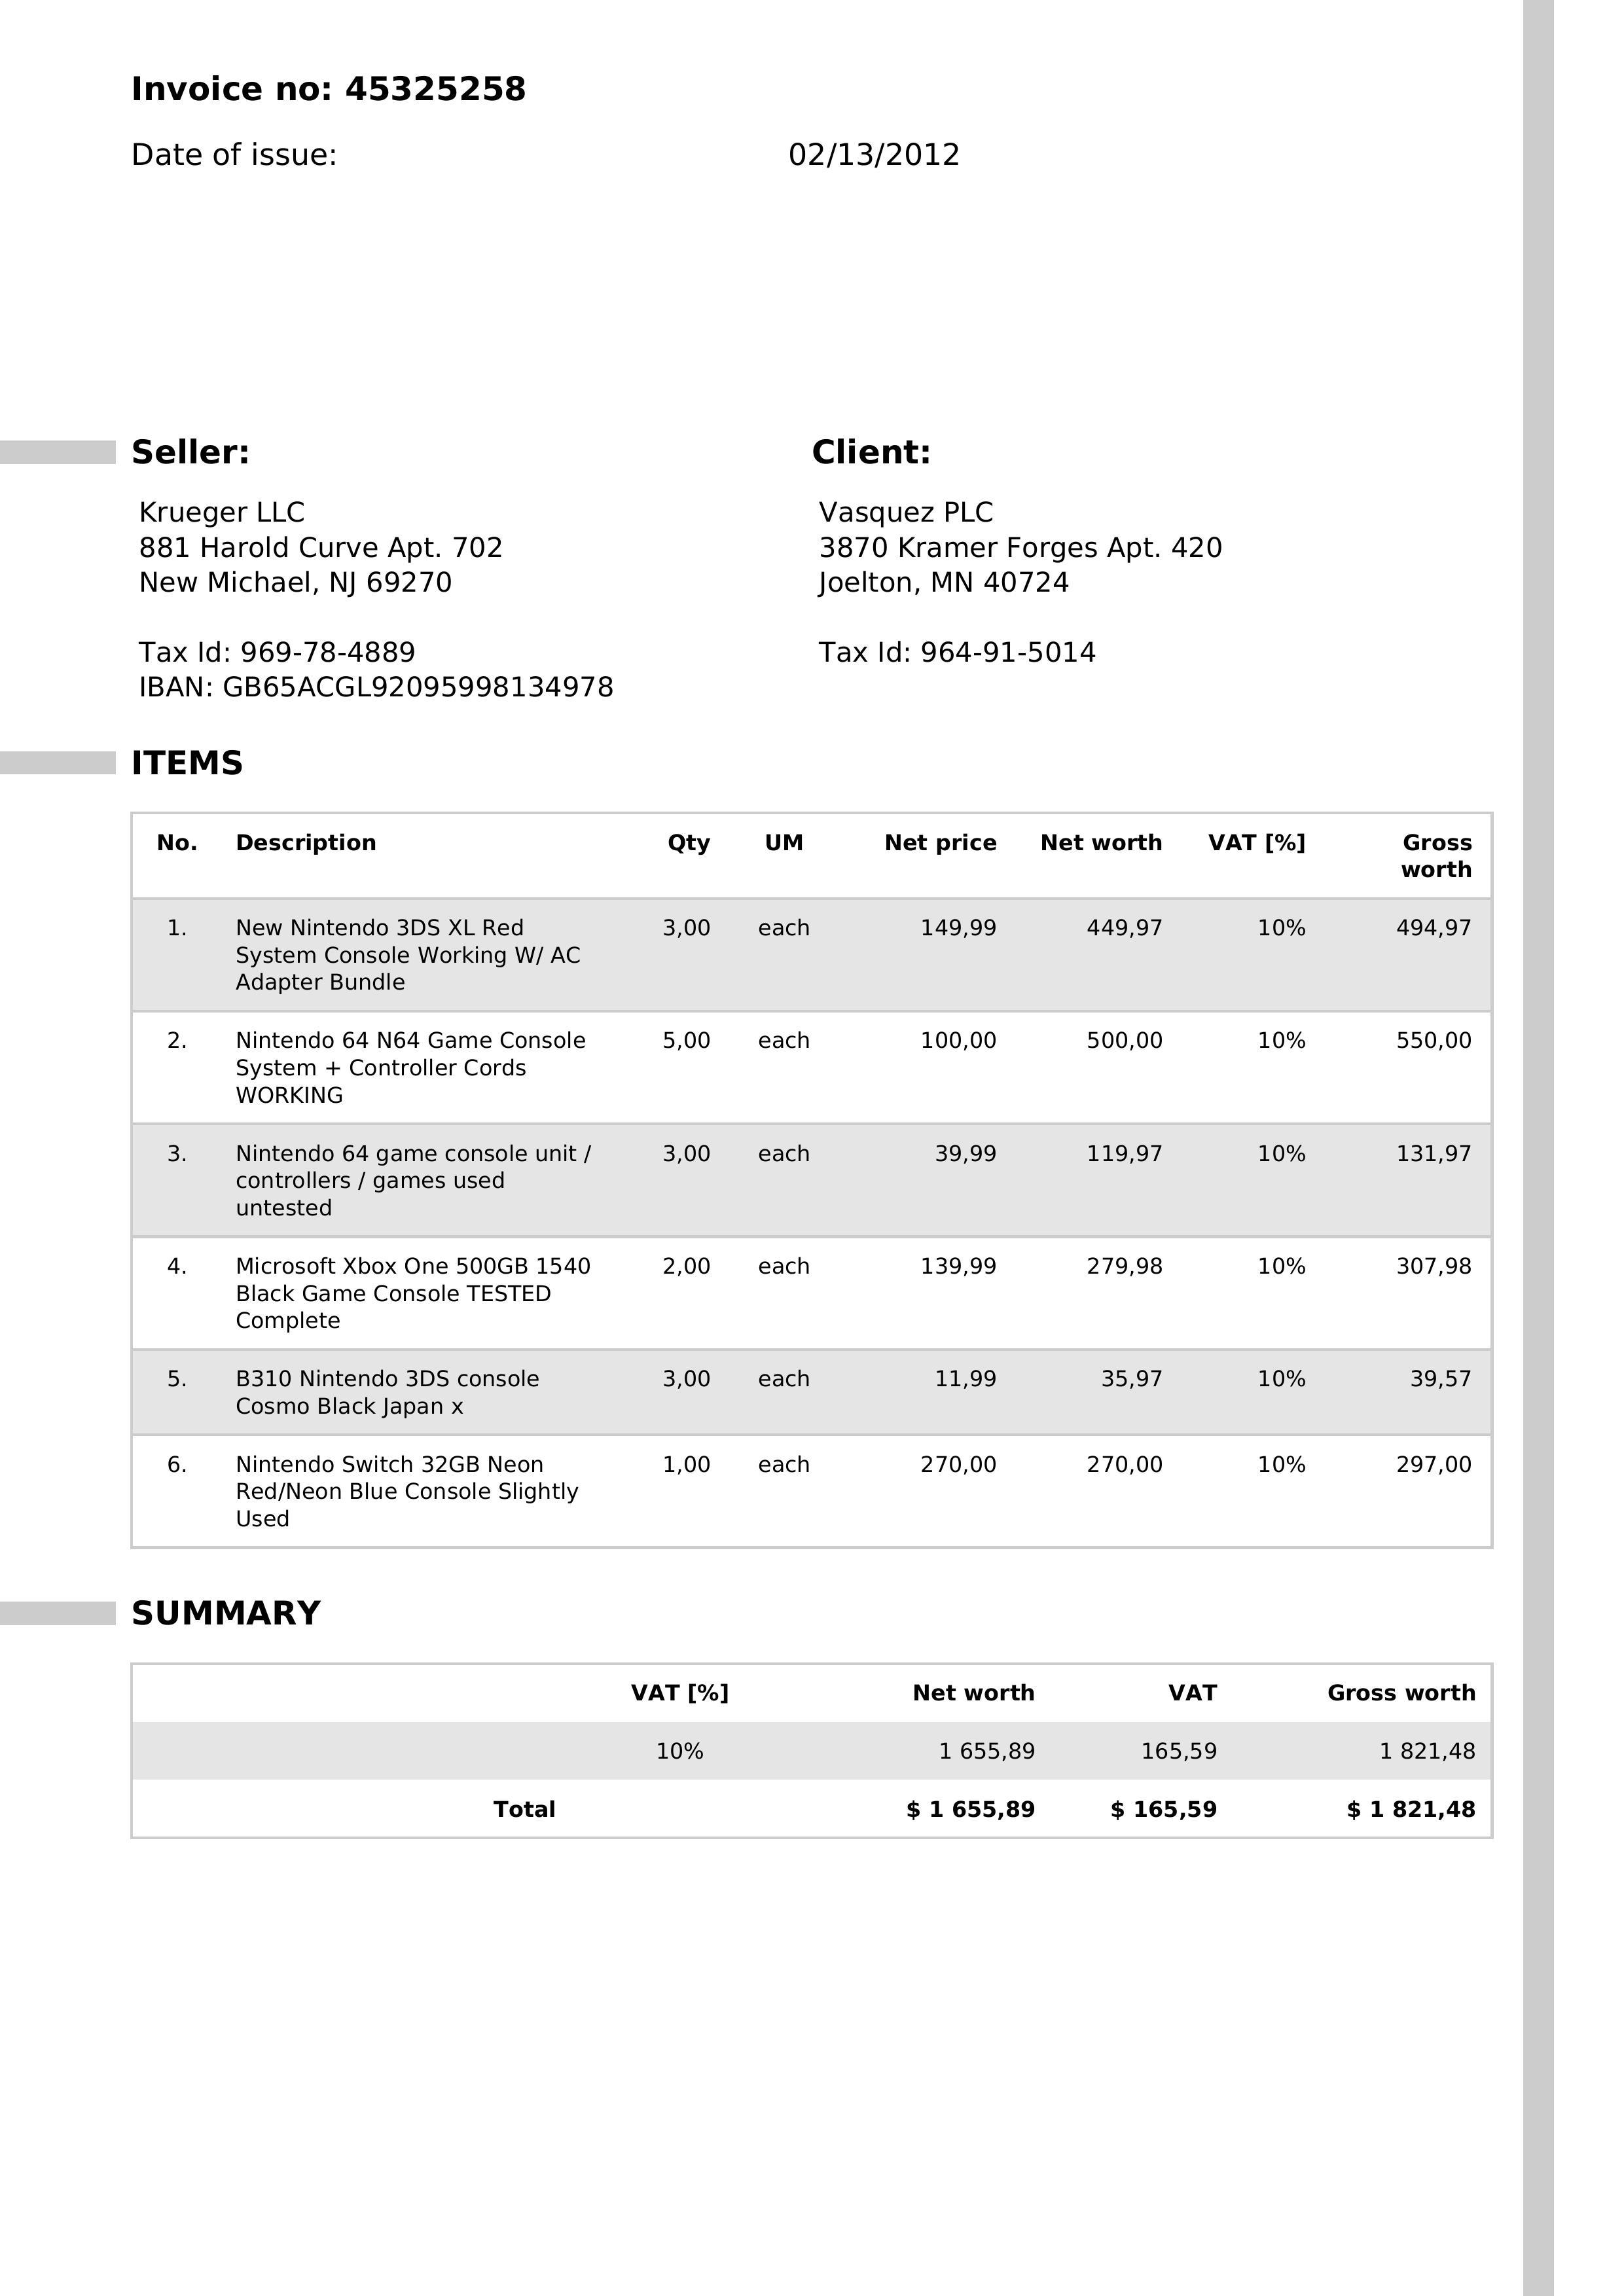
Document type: Invoice